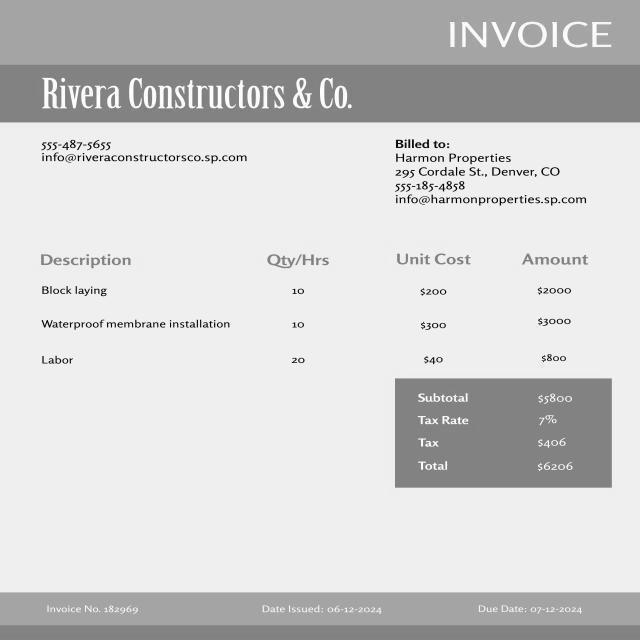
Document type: Invoice